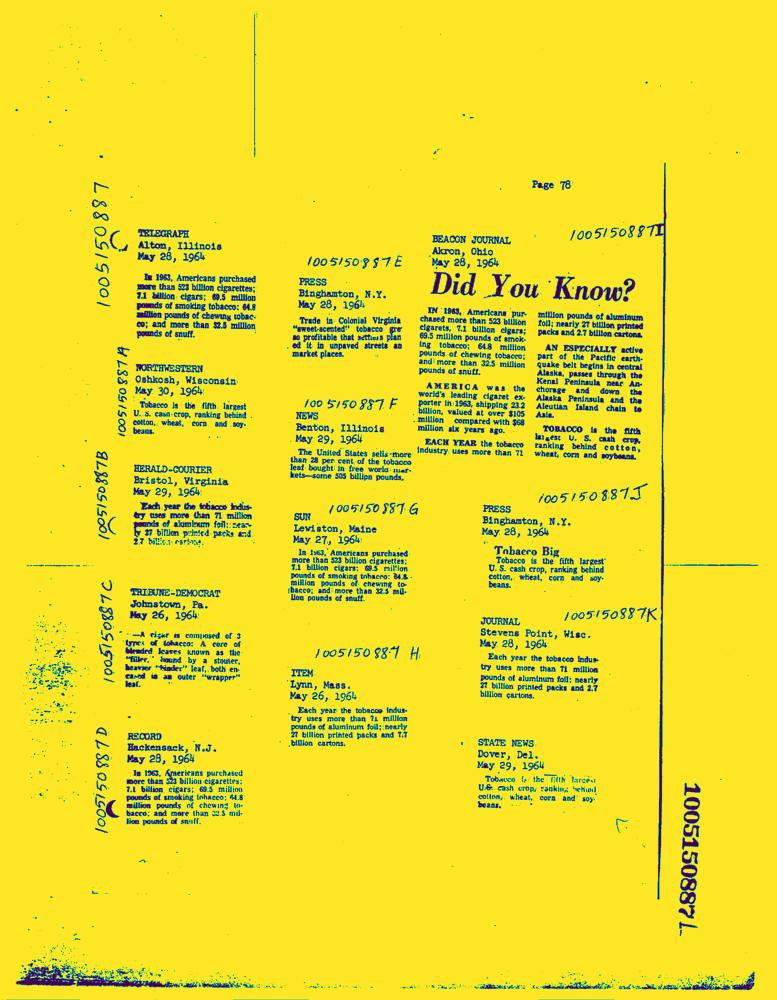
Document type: News-Article